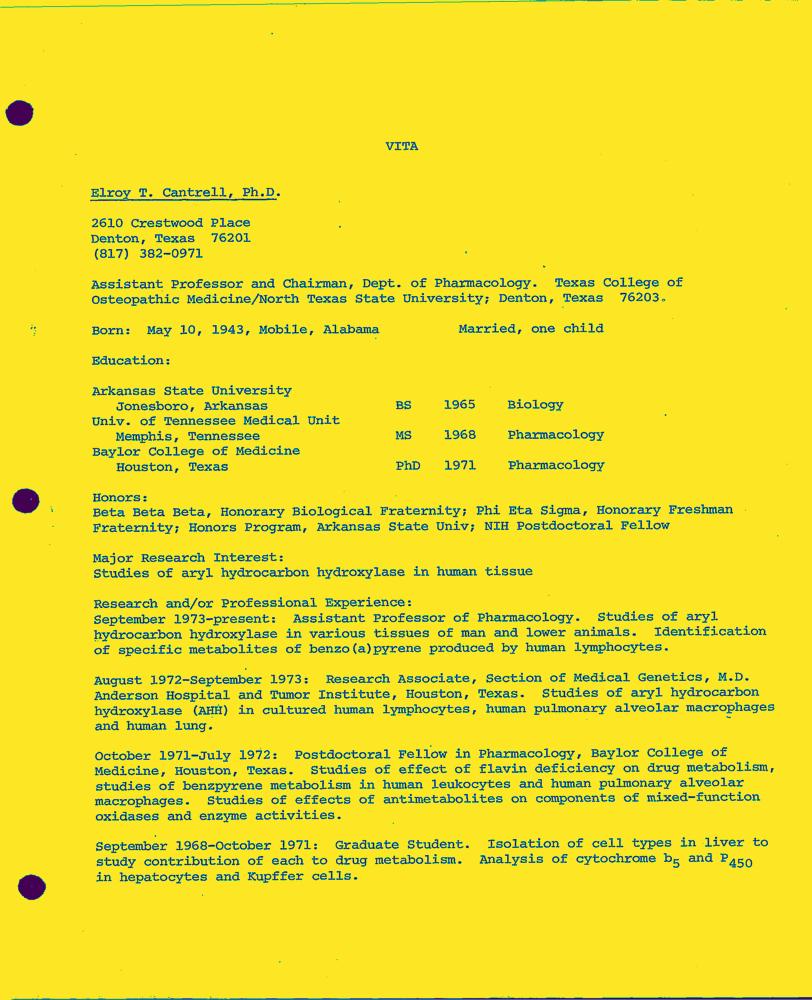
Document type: Resume-Doc